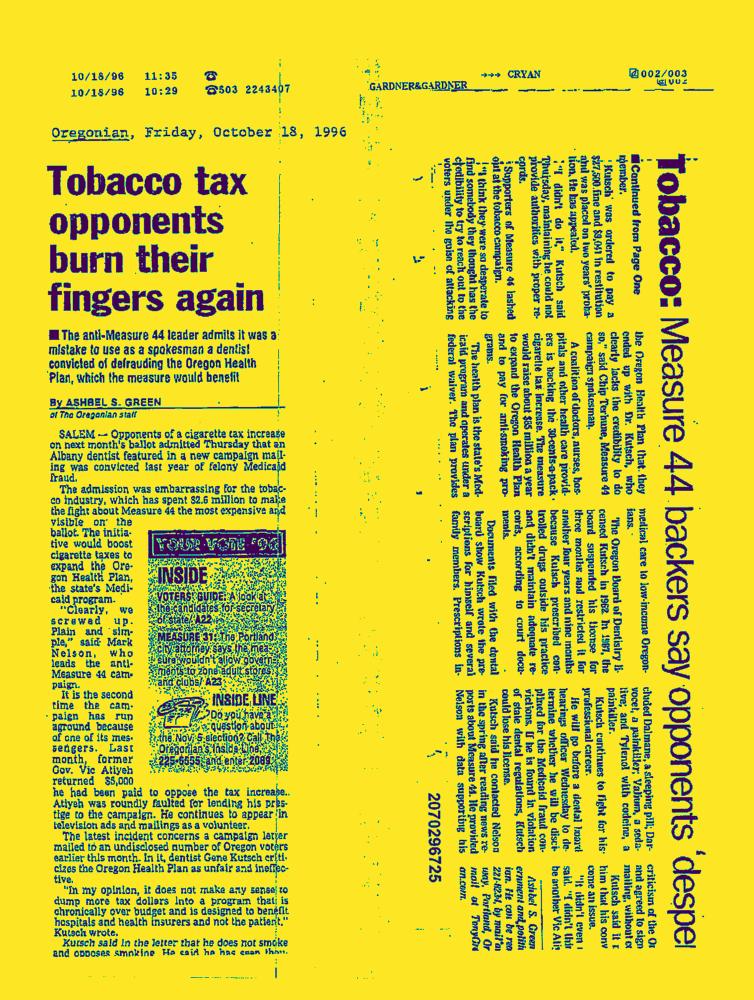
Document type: News-Article